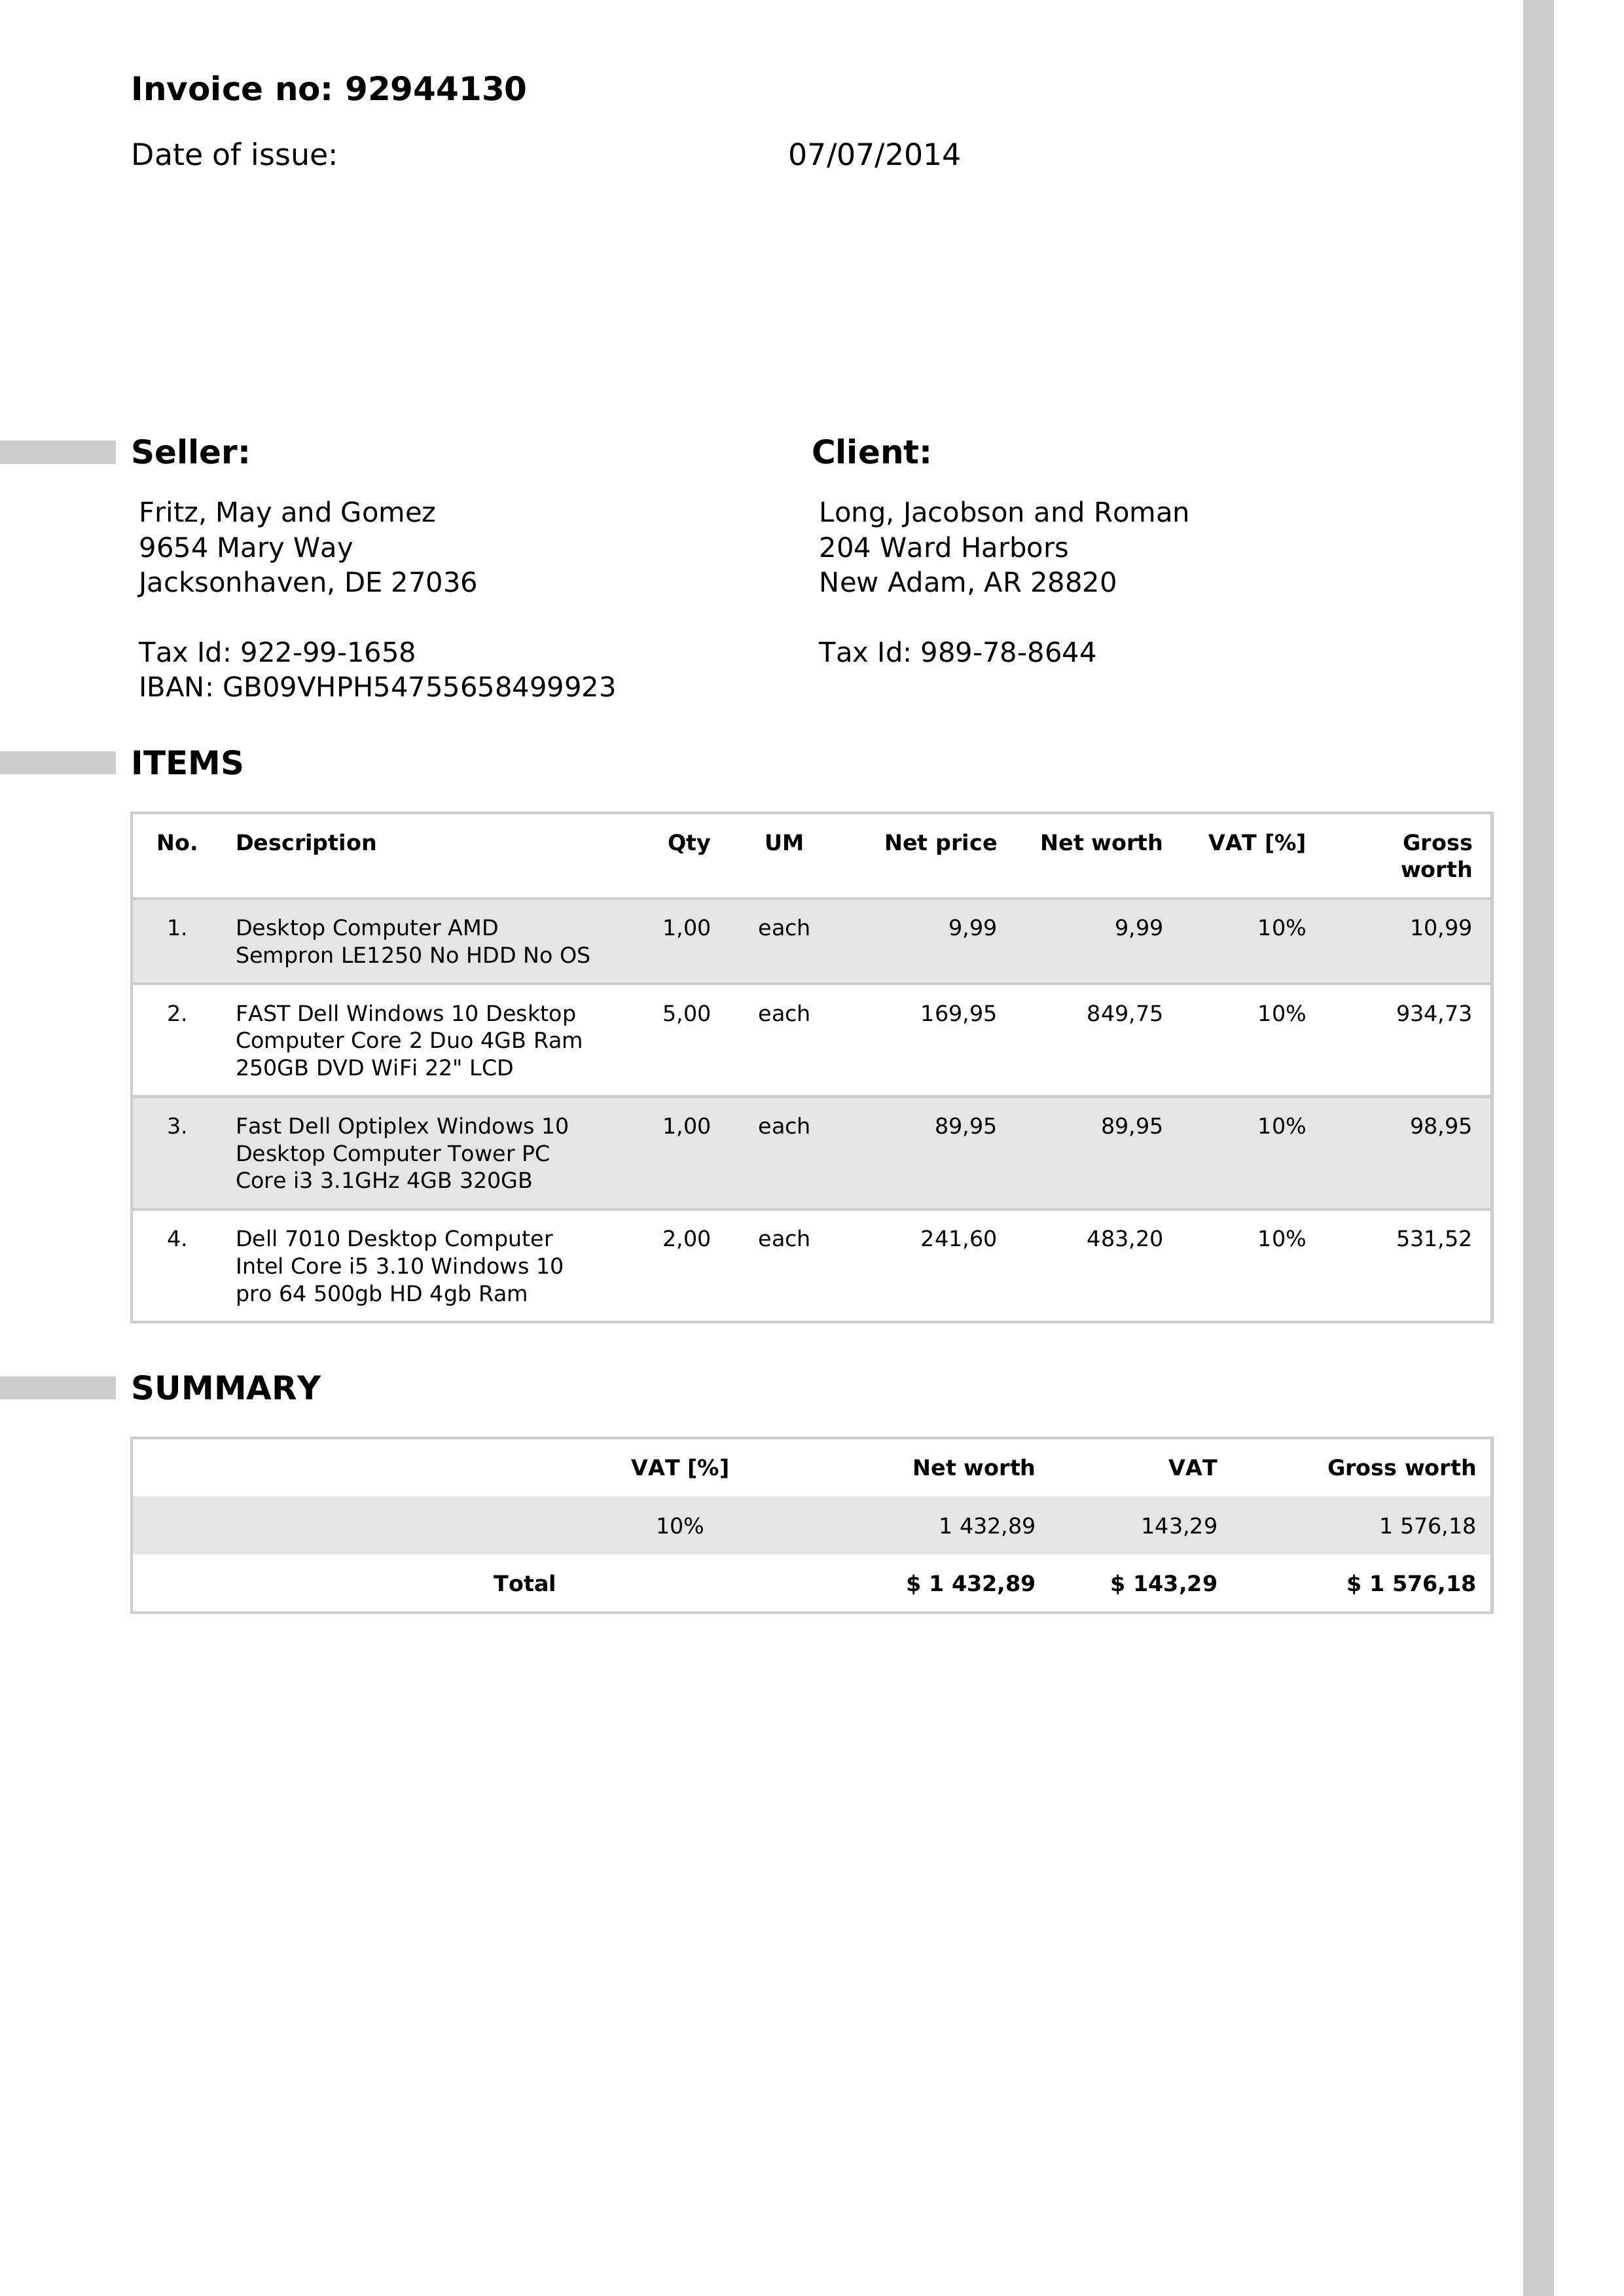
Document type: Invoice